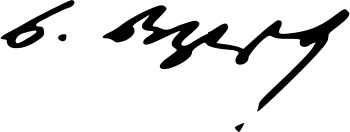
Signature of: niko nikoladze